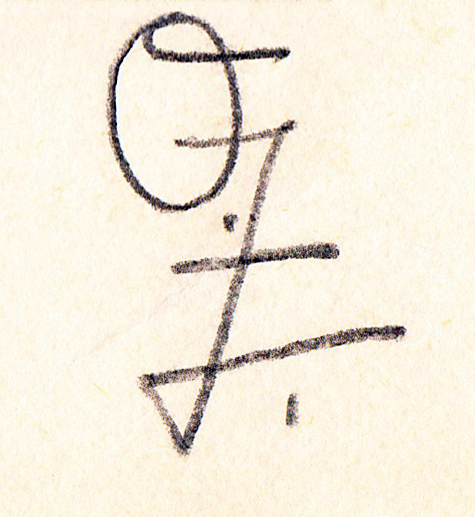
Signature of: otti zacharias